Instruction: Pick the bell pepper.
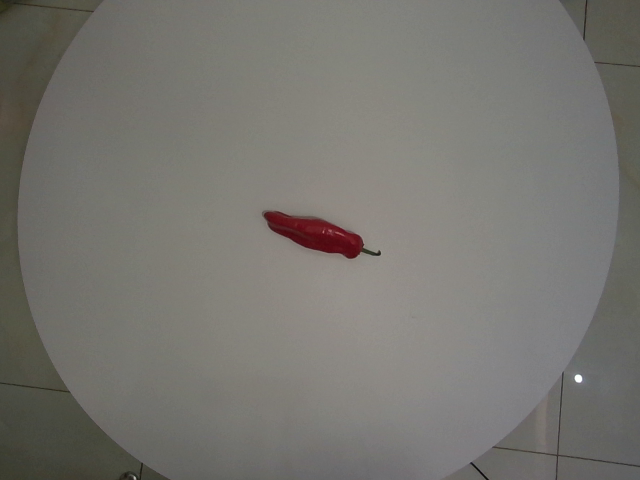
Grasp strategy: vertical